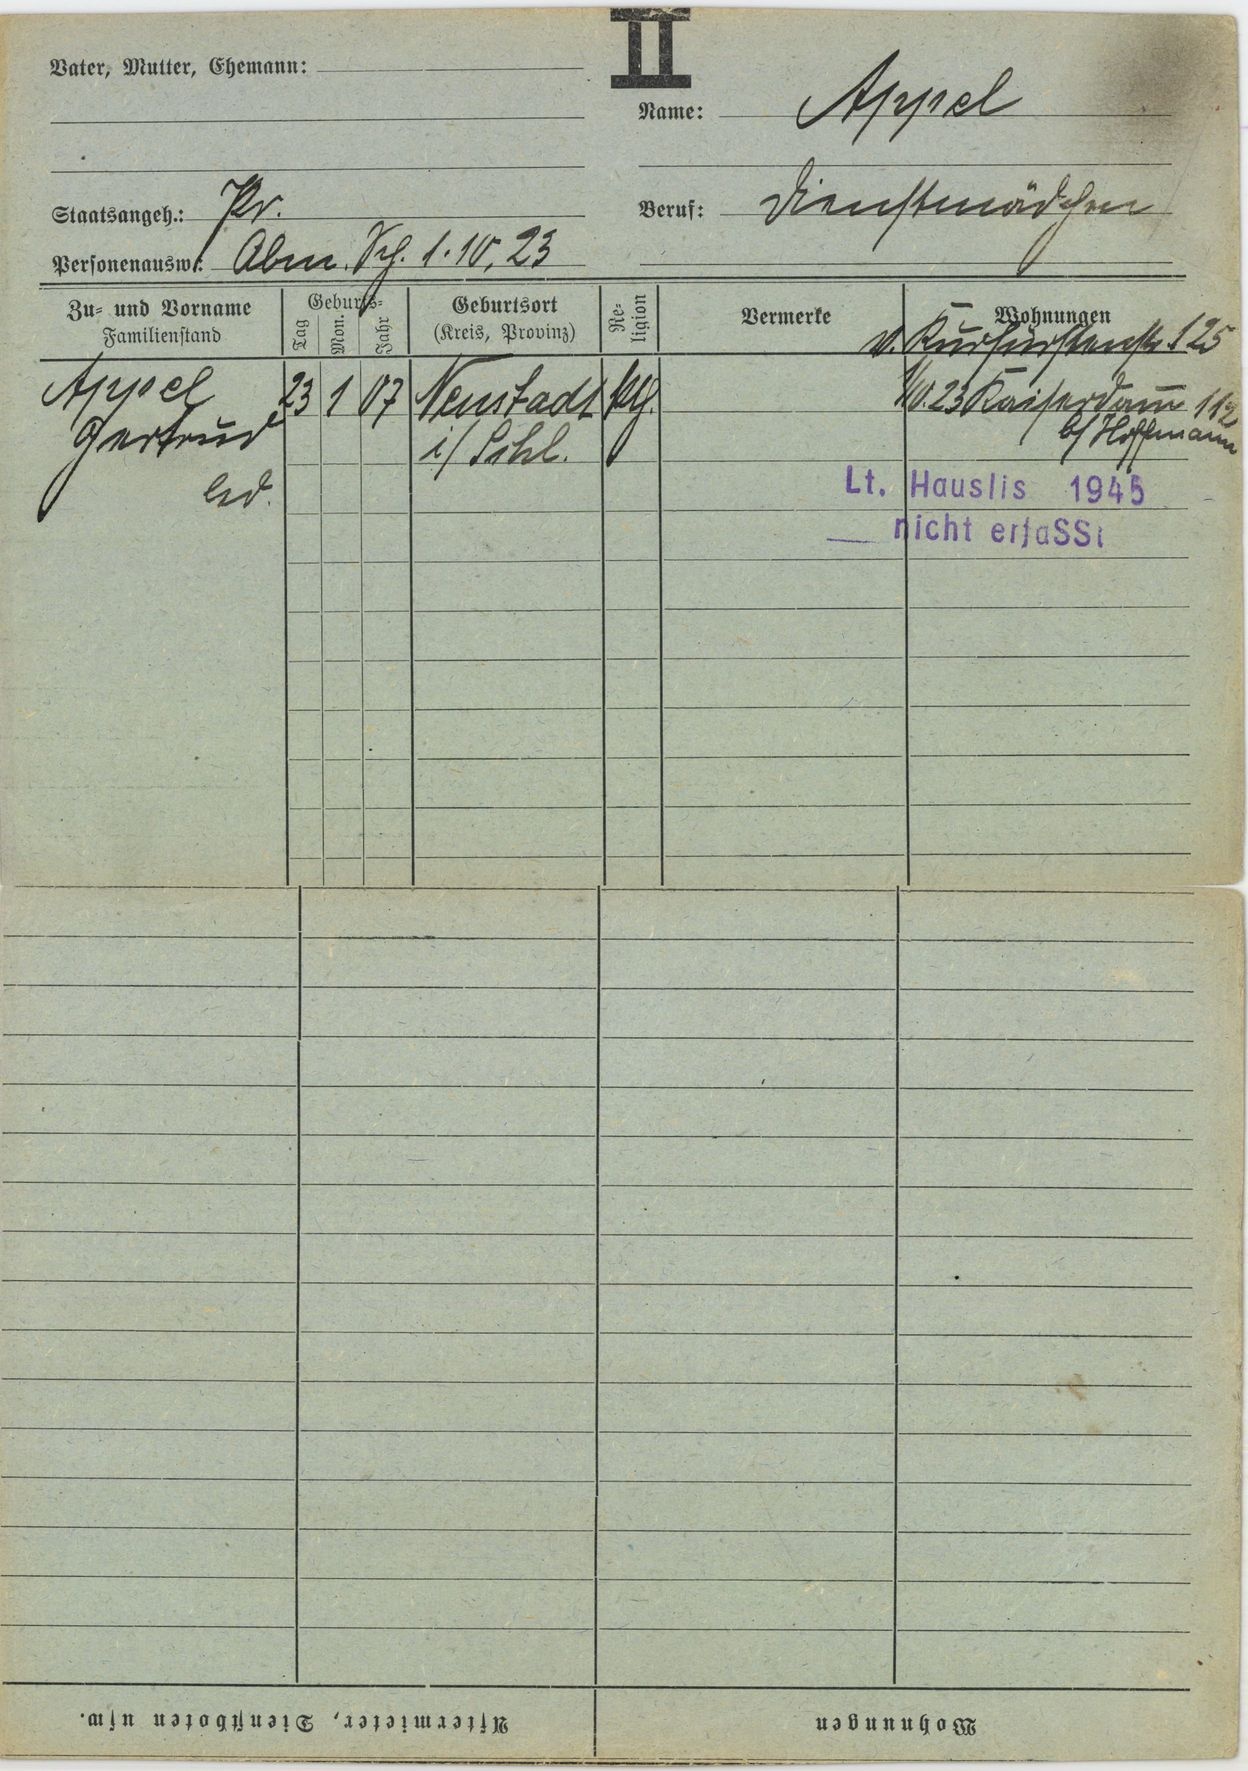
Appel